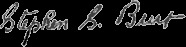
Signature of: stephen smith burt